Question: What is the suspected problem?
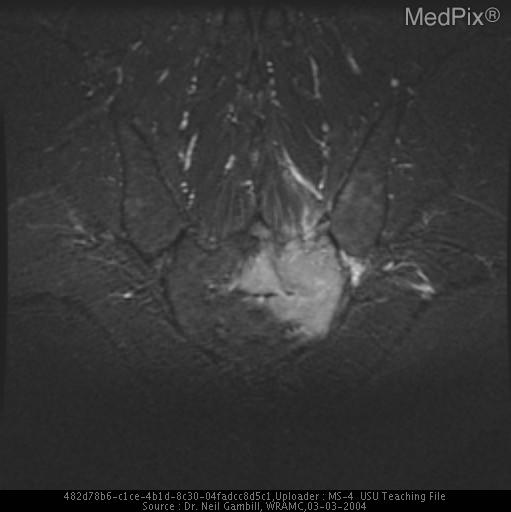
Answer: The findings suggest 1) Plain films- normal SI joints, ill defined lucent area over lower left sacrum, two sacral neural foramina on left widened with erosions of borders
2) CT- mass left side of sacrum, left side of S1 encroaching on left side neural foramen, normal vertebral bodies
3) MRI- infiltrating lesion with high T2 signal intensity within body of sacrum infiltrating into the epidural space. MRI- infiltrating lesion with high T2 signal intensity within body of sacrum infiltrating into the epidural space. The patient might have a history of 45 y/o white male initially presented with five week hx of left buttock burning pain and numbness extending into lower thigh.  Initially treated with NSAIDS and physical therapy, symptoms continued to worsen.  Presented to WRAMC with numbness and tingling extending into left testicle and penis.  Patient denies bowel or bladder incontinence, weight loss, or other constitutional symptoms.  Denies any numbness, pain, or abnormal sensations on right side.
PMHx: HTN, hyperlipidemia
PSHx: remote tonsillectomy/ bilateral herniorrhaphy
MEDS: Ramipril 5 mg PO qd, HCTZ 12.5 mg PO qd, Amitryptyline 25 mg PO qd, Zocor 10 mg PO qd.